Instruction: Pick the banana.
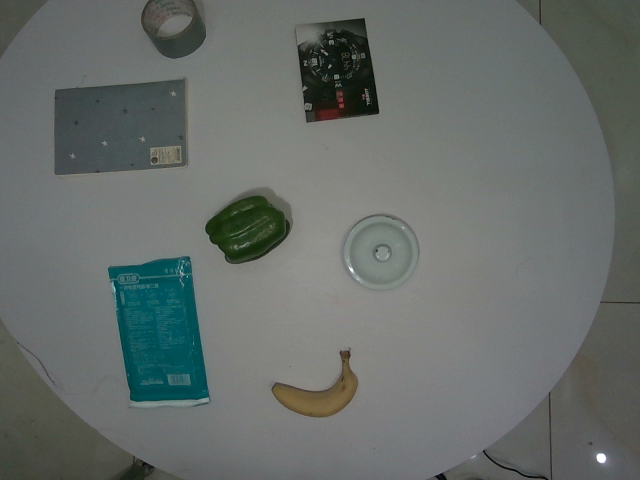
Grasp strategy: vertical